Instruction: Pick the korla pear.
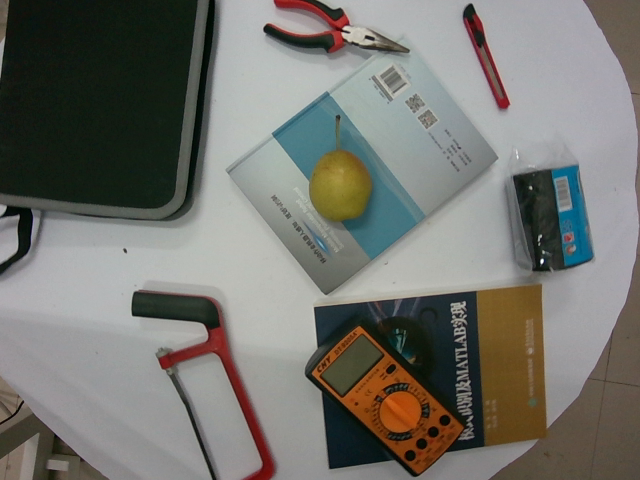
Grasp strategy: vertical